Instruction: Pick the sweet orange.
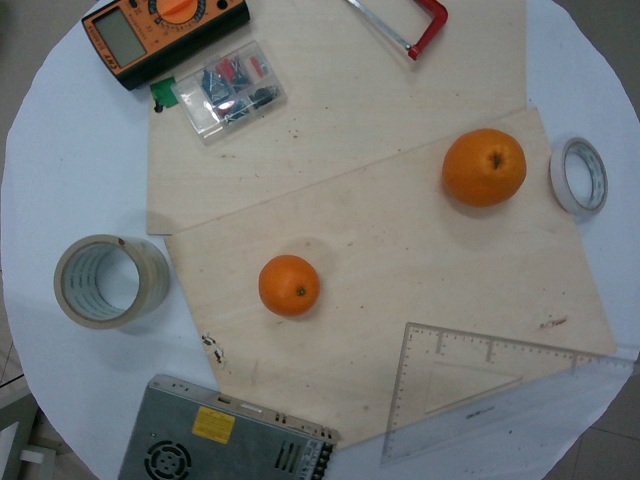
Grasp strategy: vertical